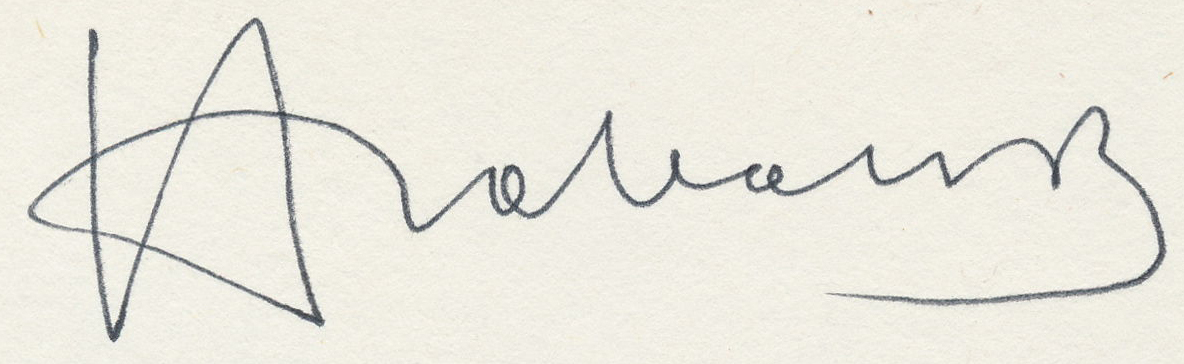
Signature of: bohumil hrabal